Question: What is the main concern?
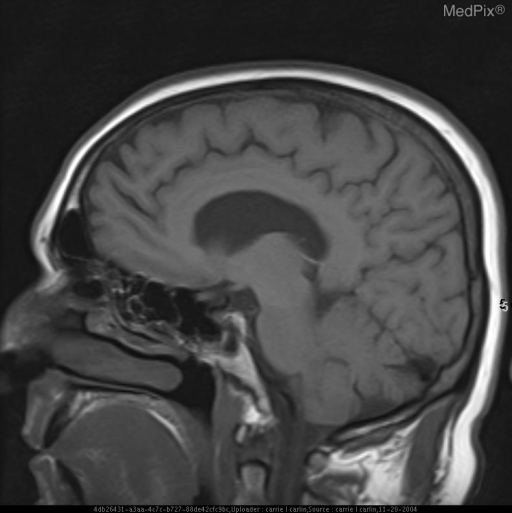
Answer: The findings suggest The left vertebral artery at the level of the foramen magnum is normal to increased in size with an absent flow void when compared to the right.  The left vertebral artery then narrows for a two centimeter segment prior to reaching the basilar artery.. Saggital T1-weighted image at the trigeminal nerve demonstrates normal flow void of right vertebral artery.. The patient might have a history of 65 year old white male presents with several year history of vertigo..